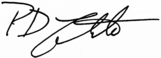
Signature of: phil fortunato